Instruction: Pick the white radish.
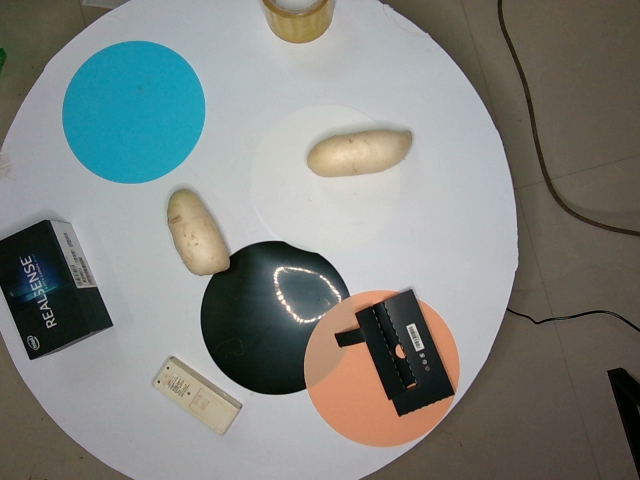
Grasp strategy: vertical